Question: What is the earliest payment due date mentioned in the document?
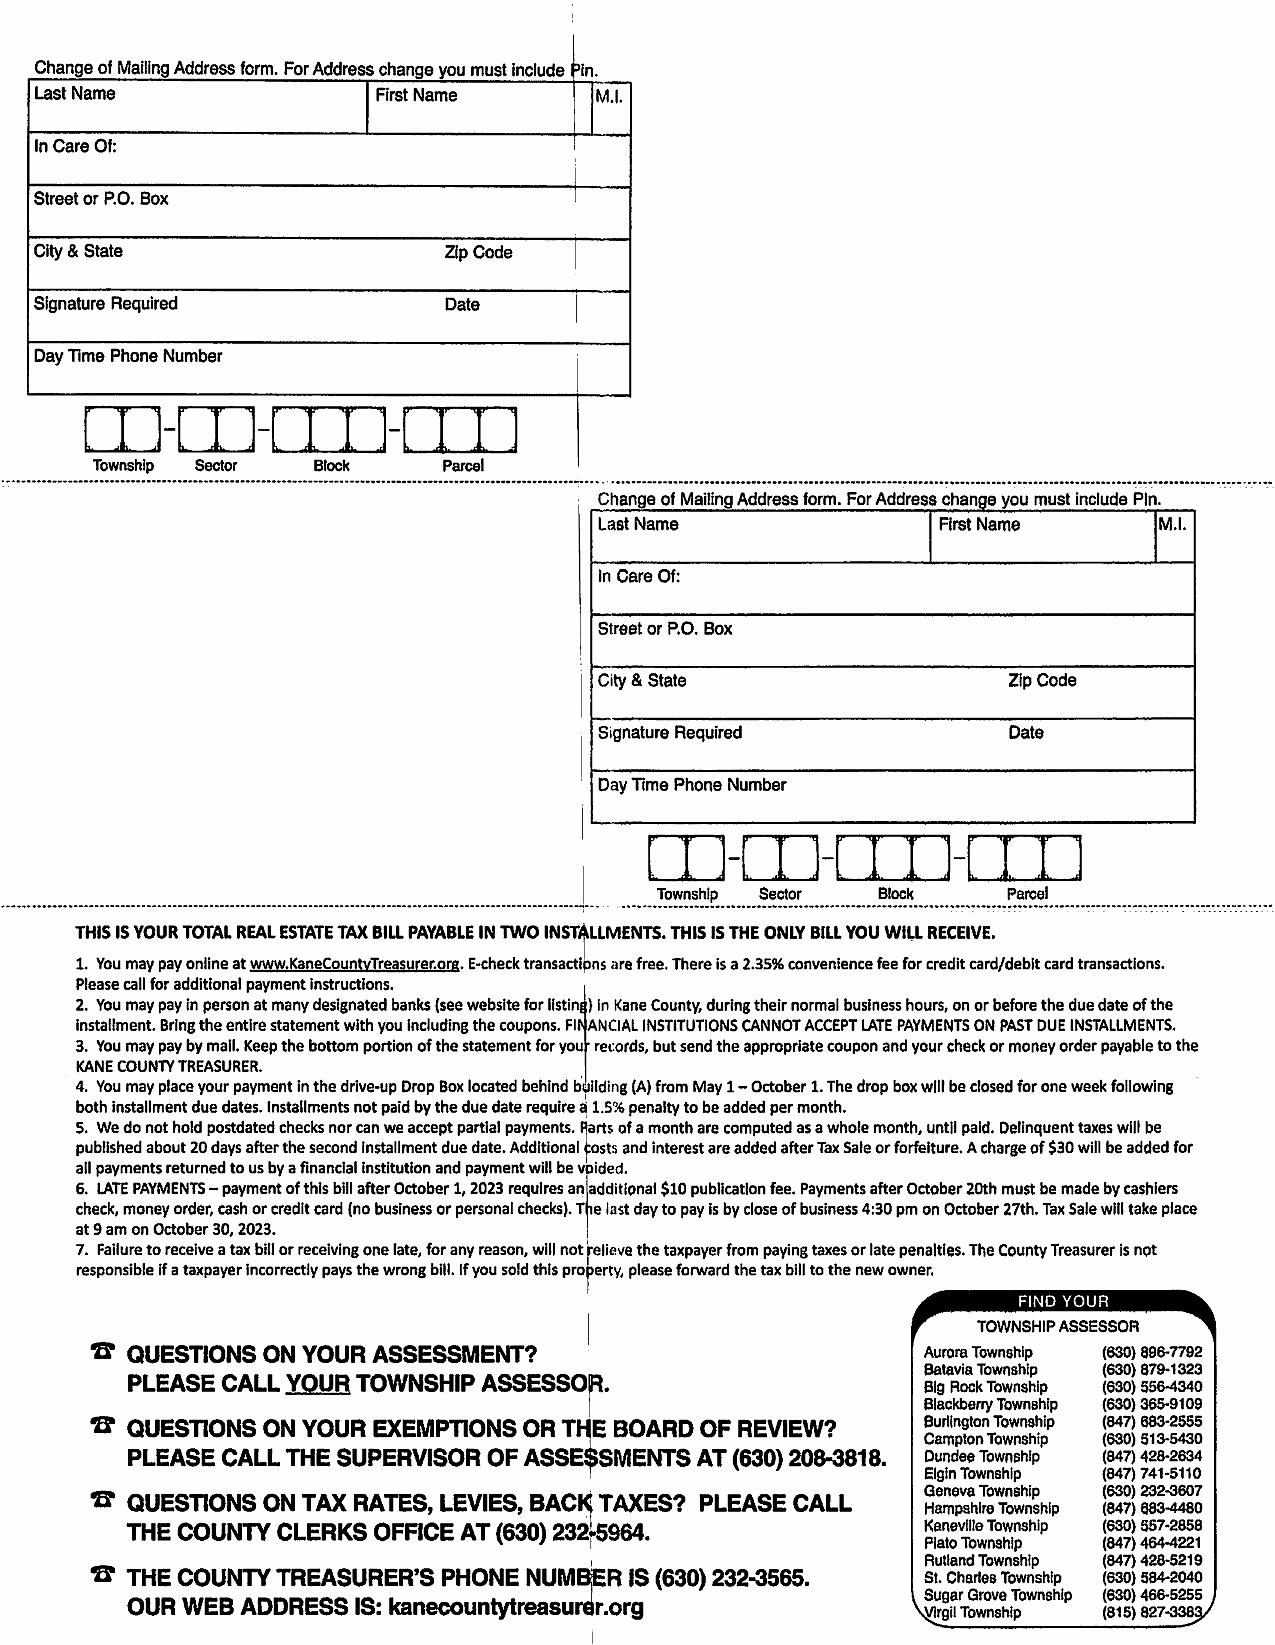
Answer: "October 20th"